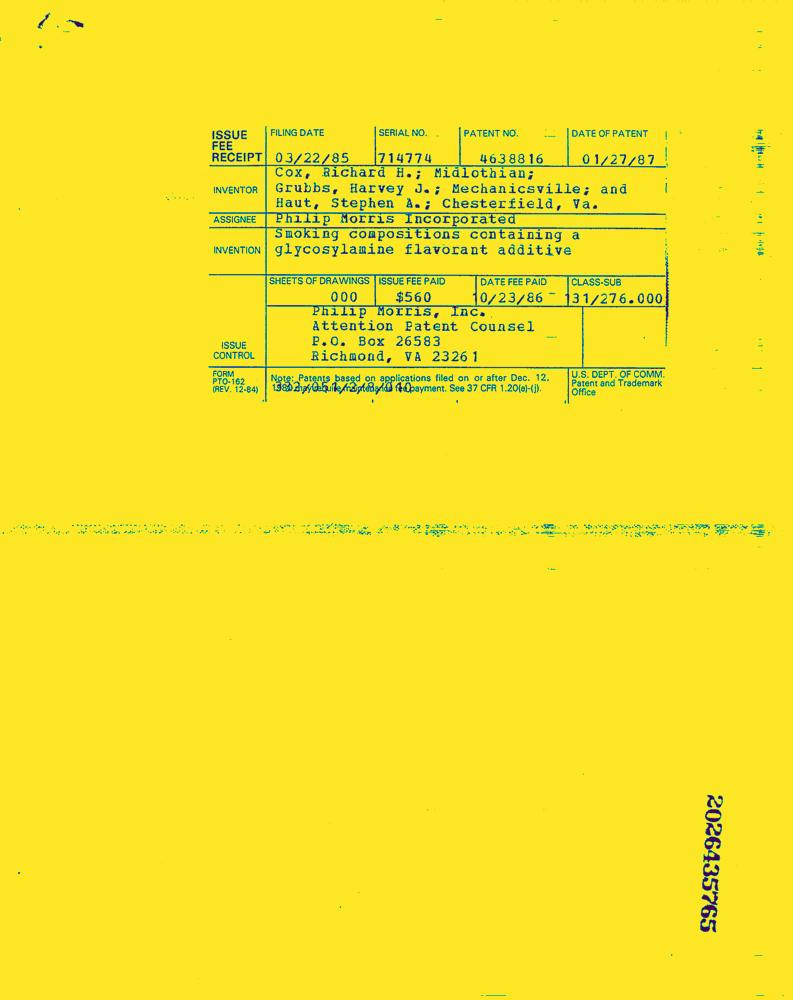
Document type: Invoice-Doc